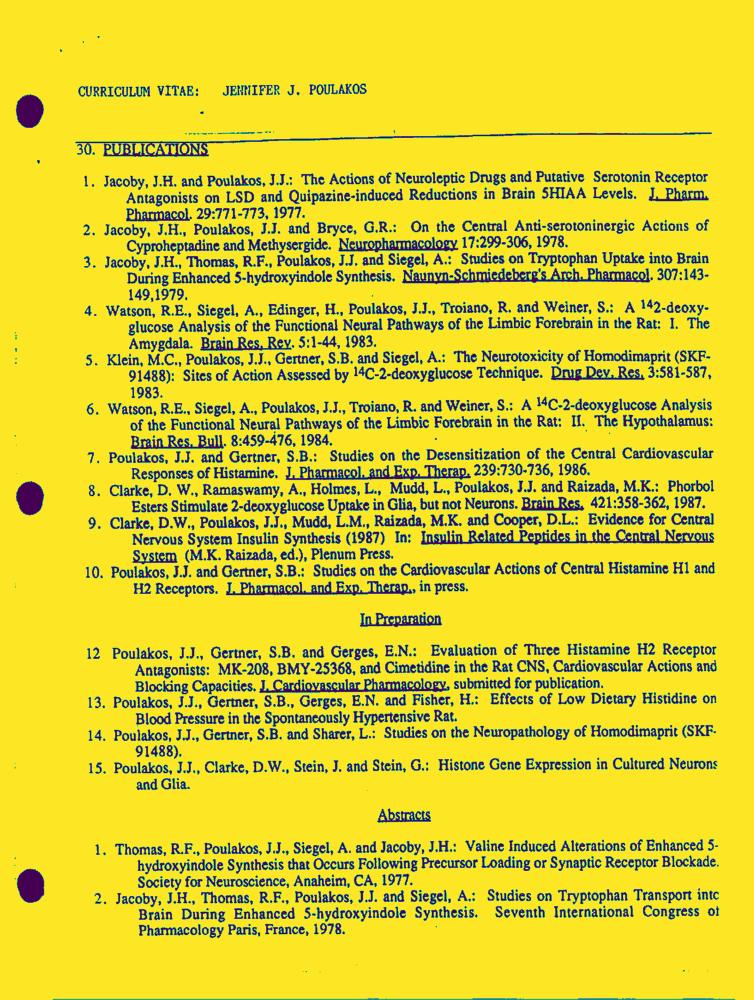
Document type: Resume-Doc